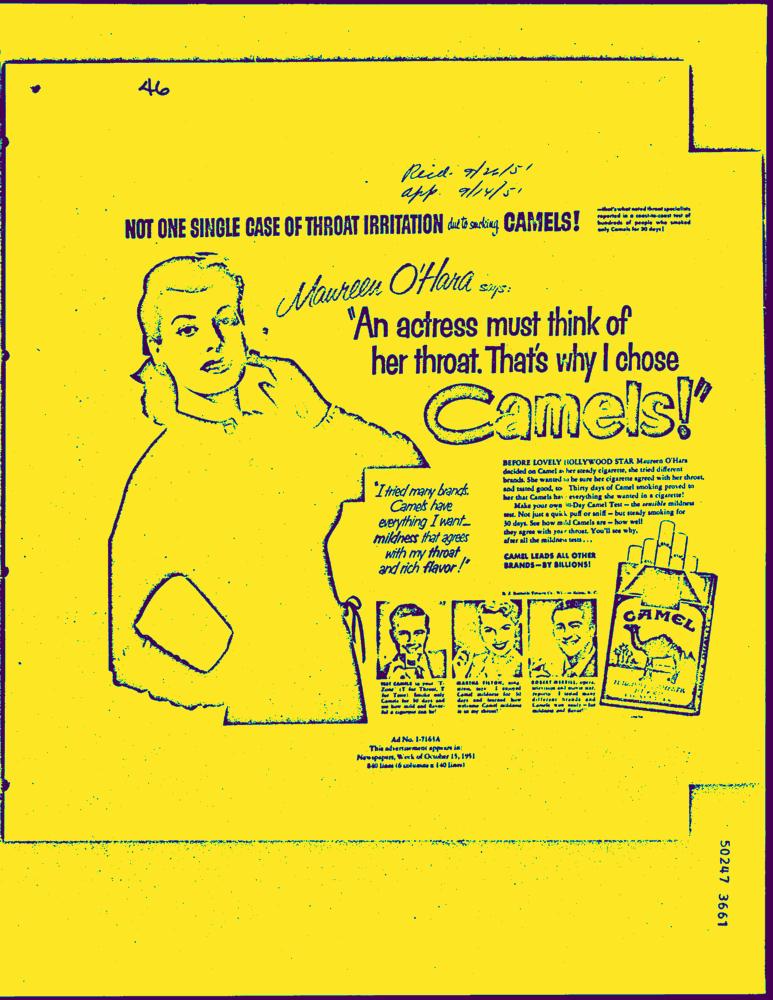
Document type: AD